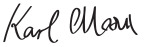
Signature of: karl marx